Question: What jurisdiction, city, or county is the document associated with?
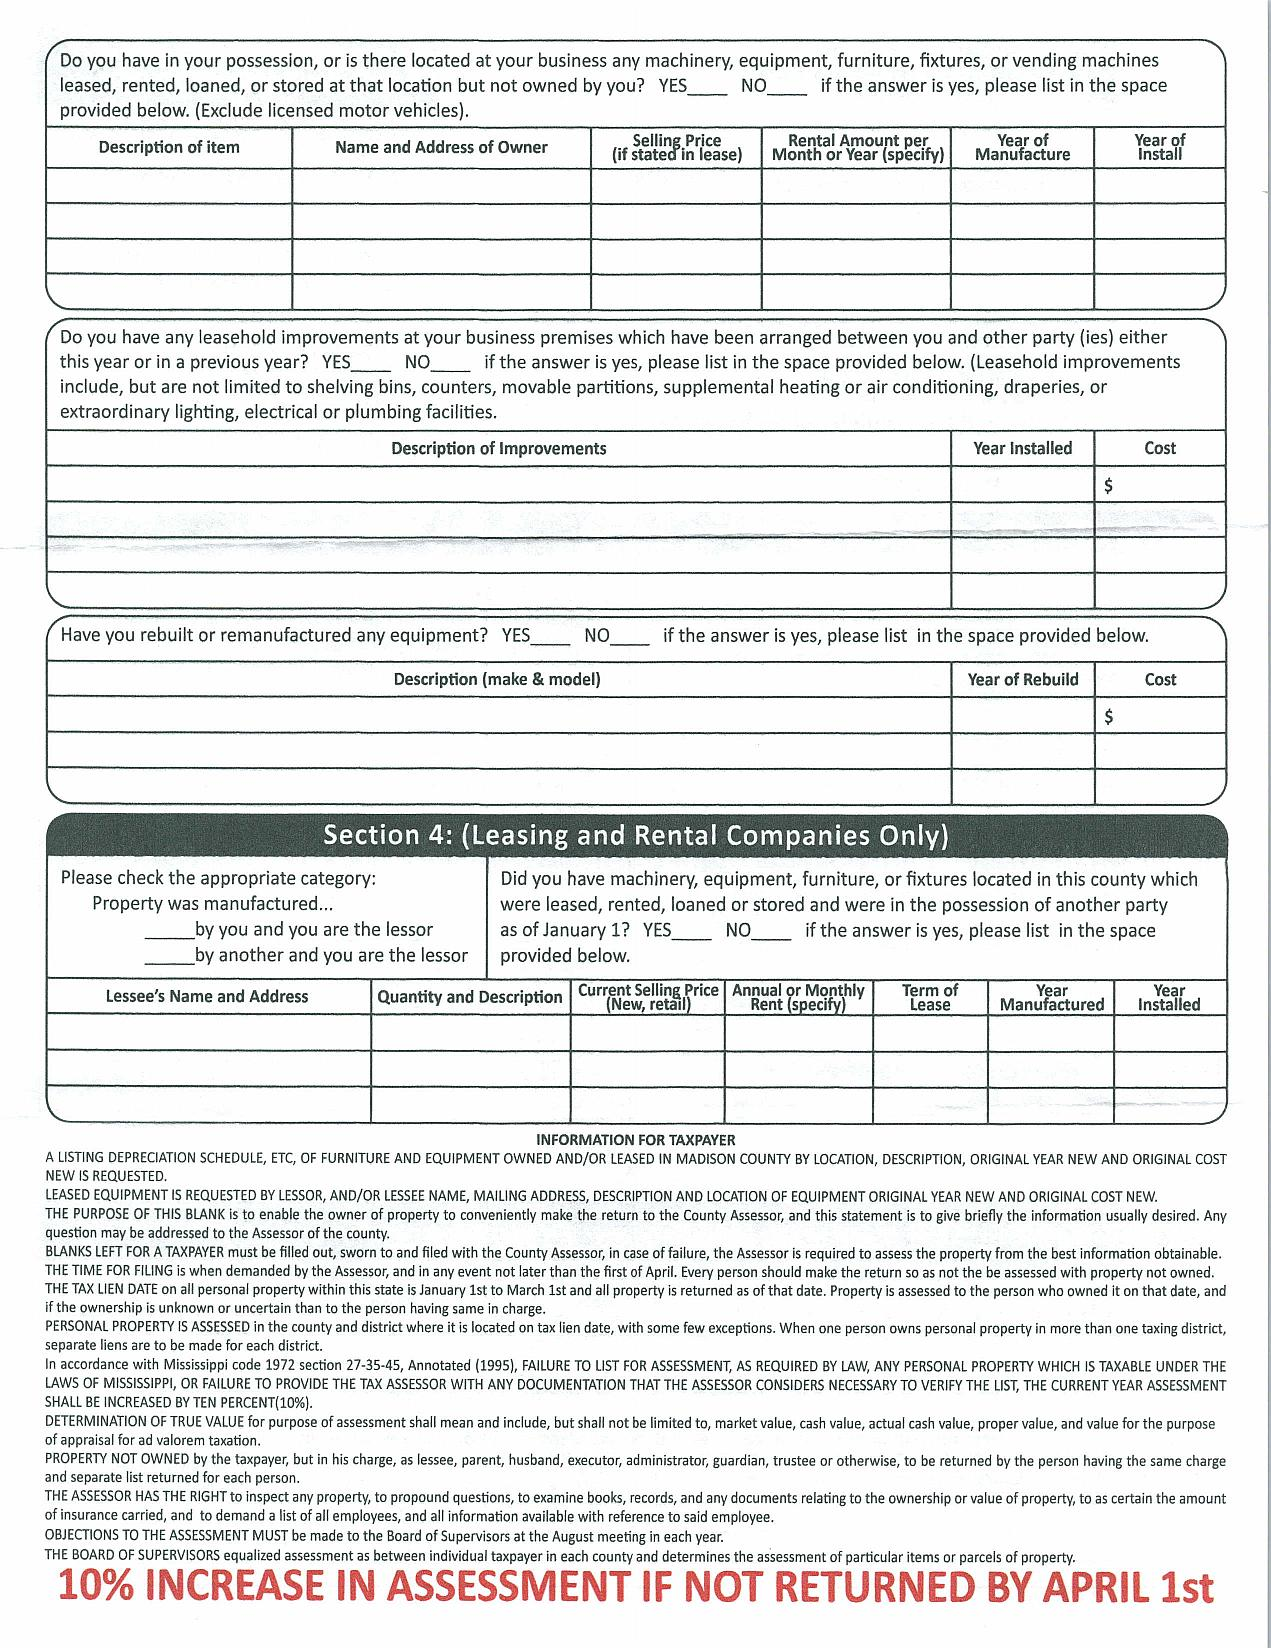
Answer: "Madison County"